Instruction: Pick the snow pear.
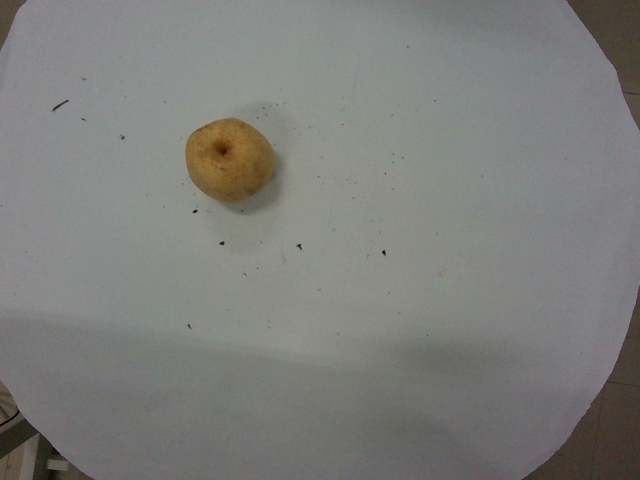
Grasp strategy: vertical